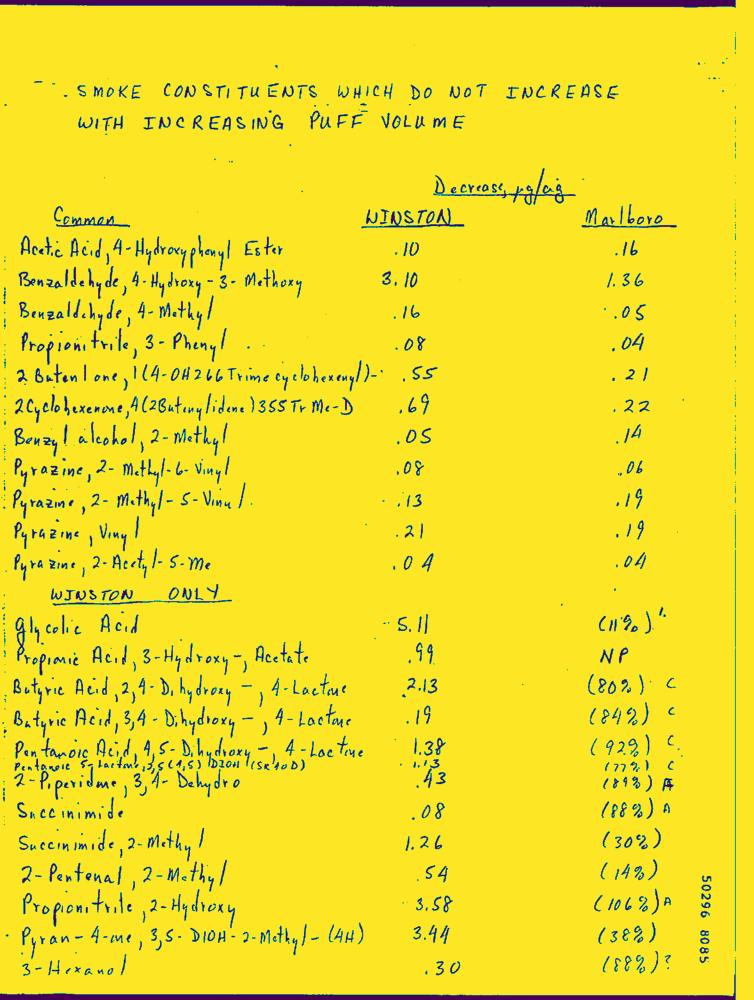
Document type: Hand-Written